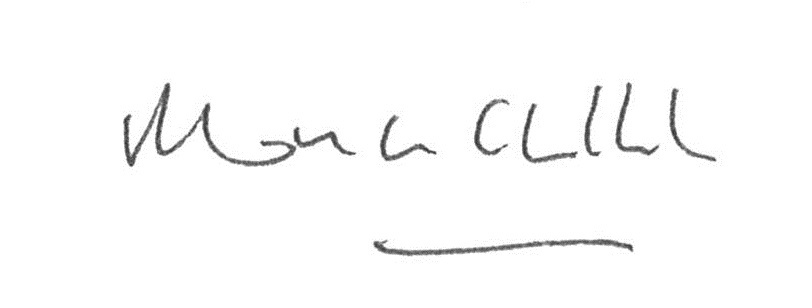
Signature of: mona chollet